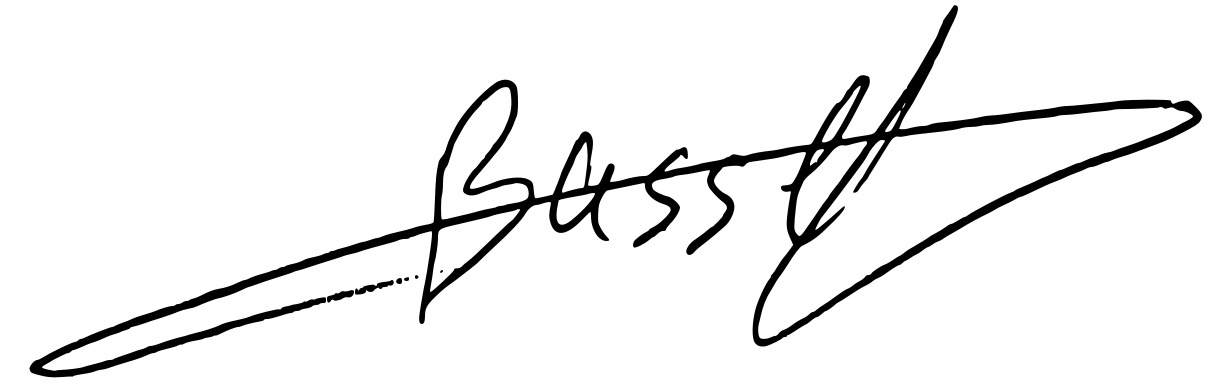
Signature of: bassel khartabil